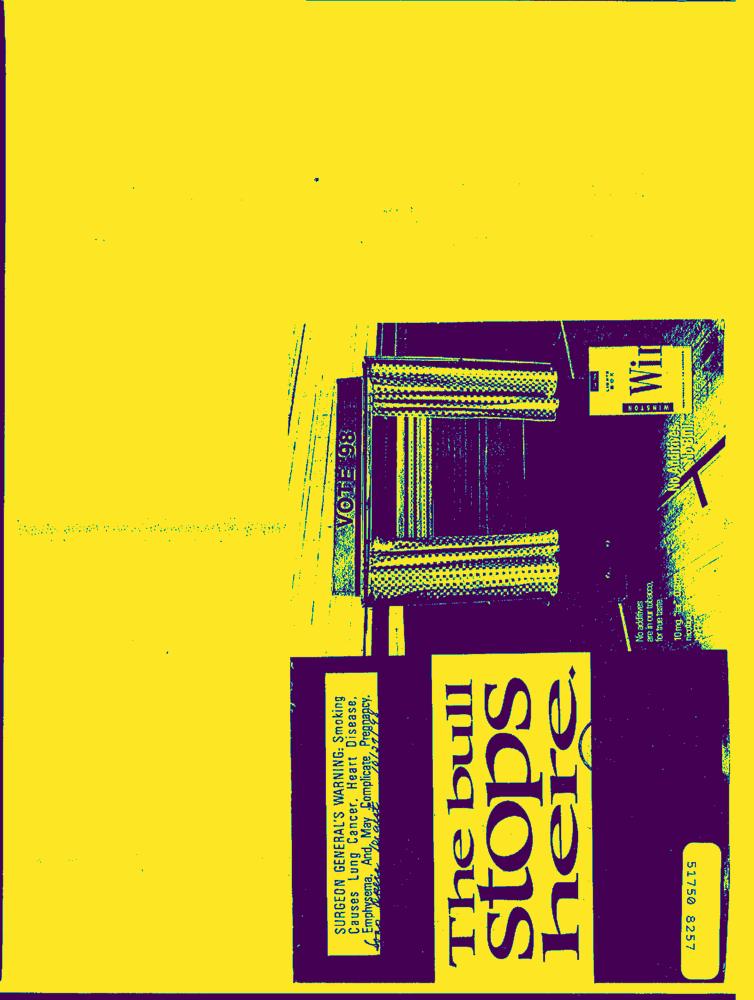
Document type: AD